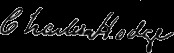
Signature of: charles hodge